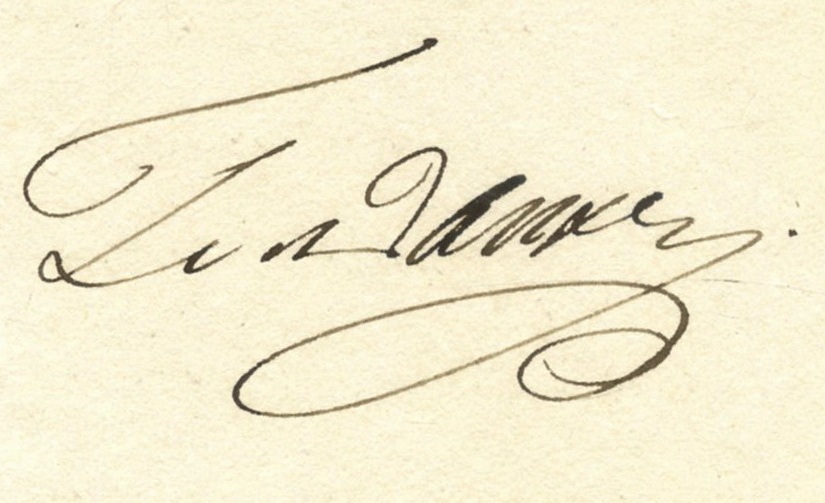
Signature of: gustav karlovich gelvig